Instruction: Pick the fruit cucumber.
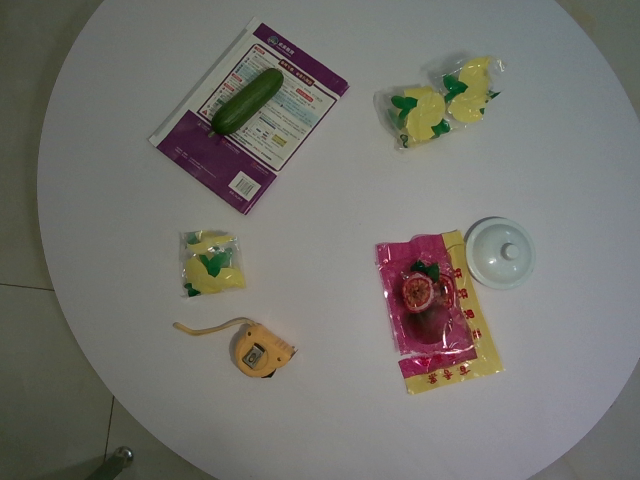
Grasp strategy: vertical